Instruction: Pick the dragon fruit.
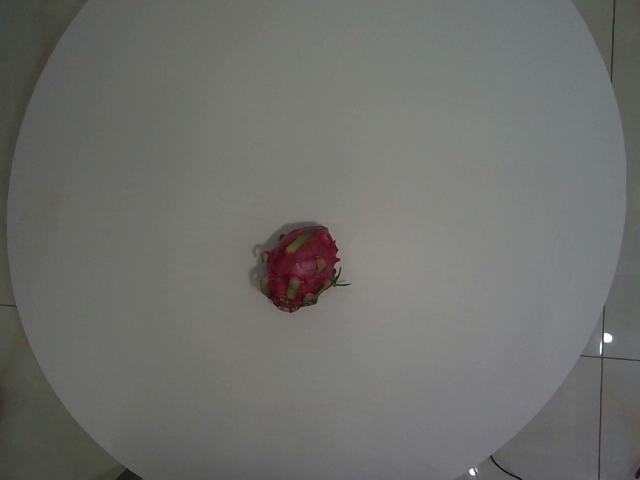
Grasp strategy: vertical